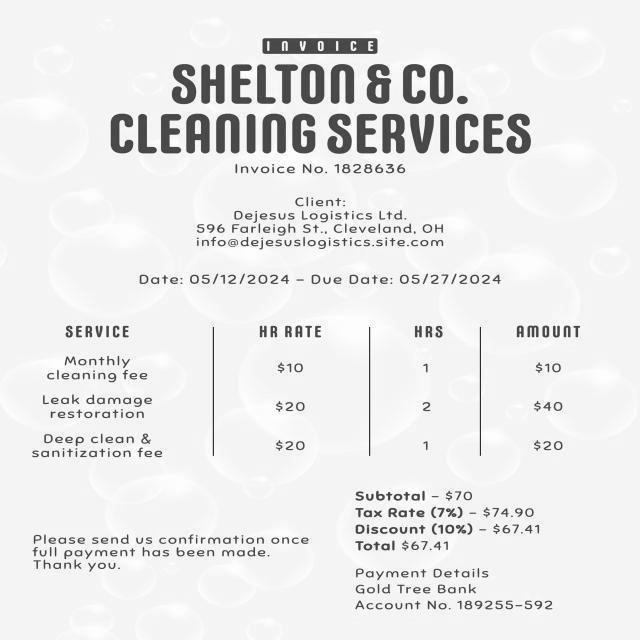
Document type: Invoice